Question: What is the assessed value of the property as noted in the document?
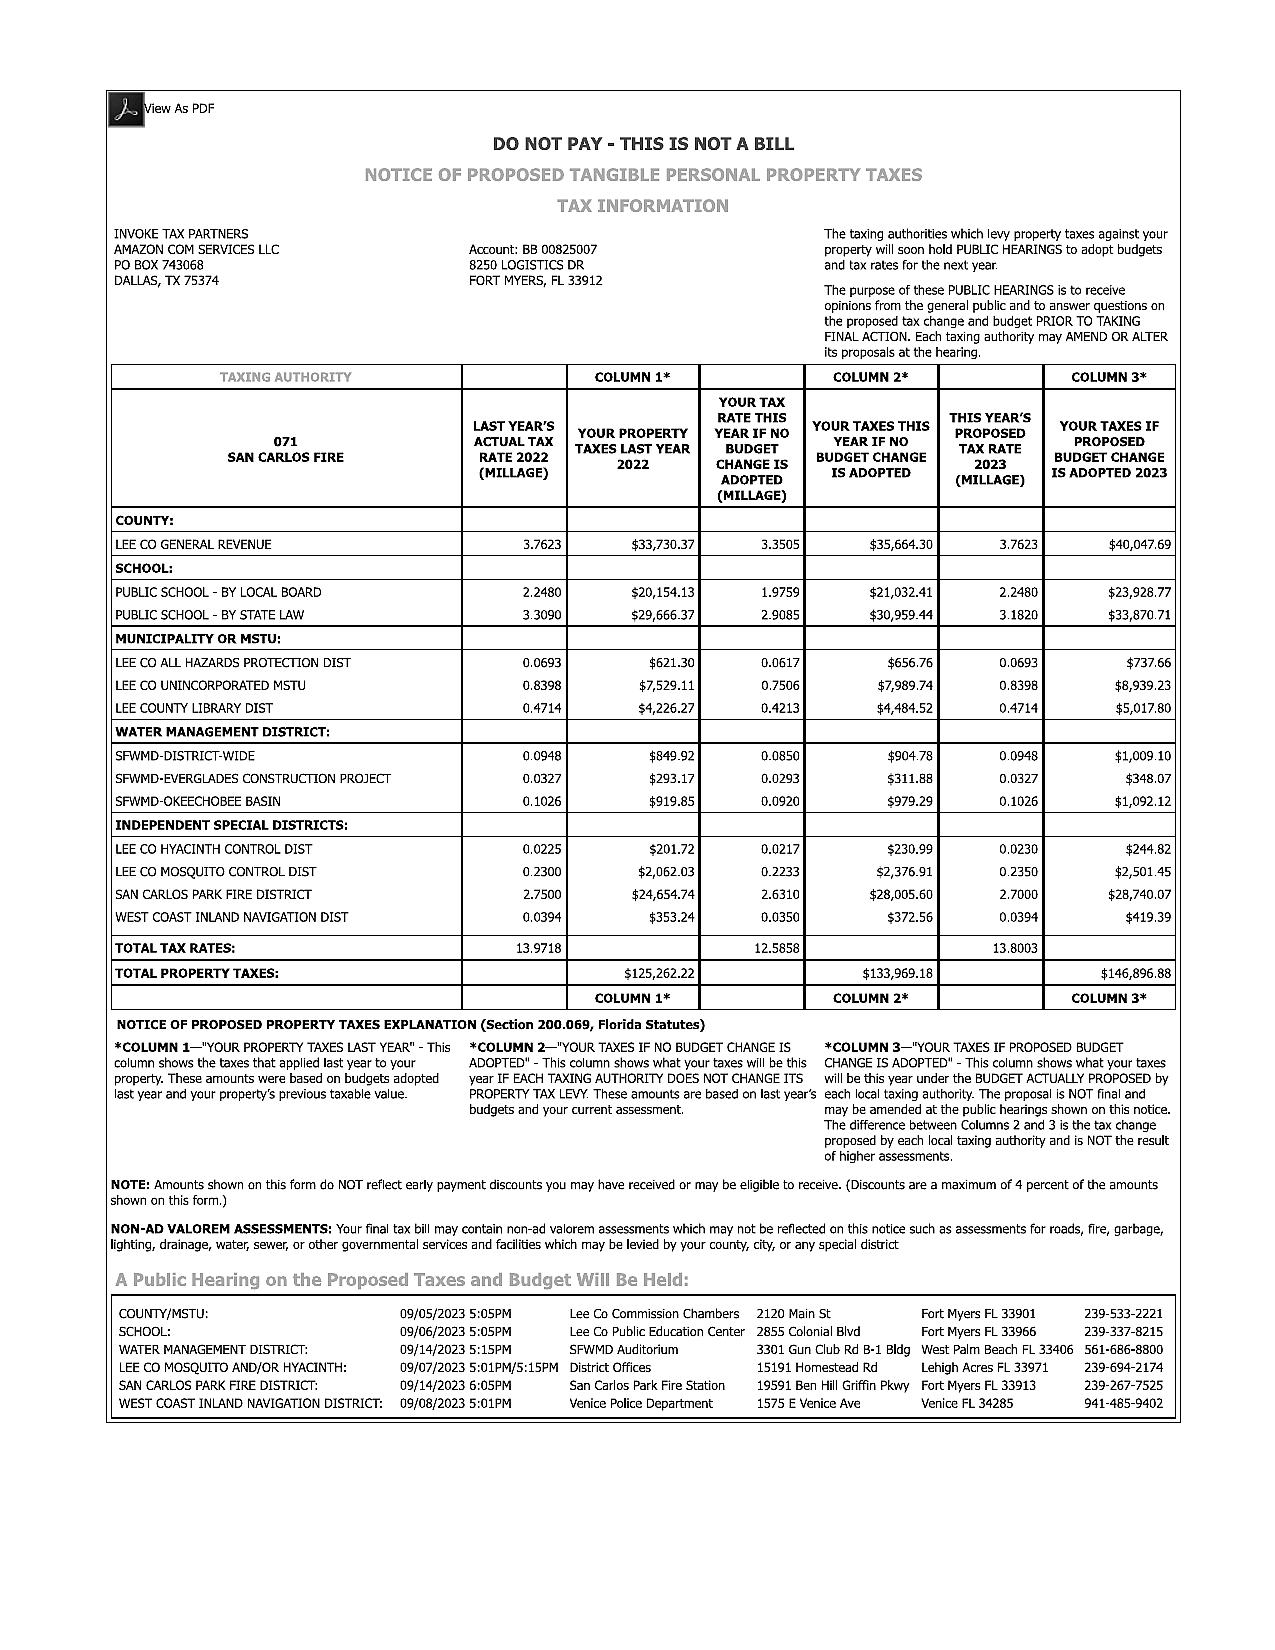
Answer: "$33,730.37 "